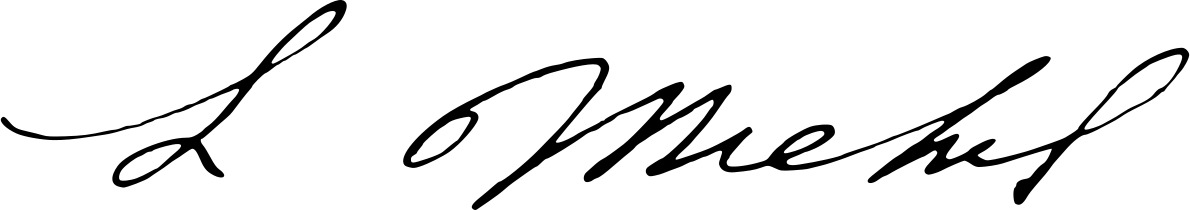
Signature of: louise michel